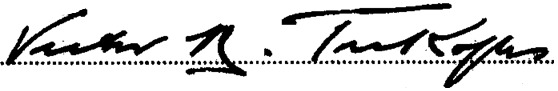
Signature of: victor trikojus